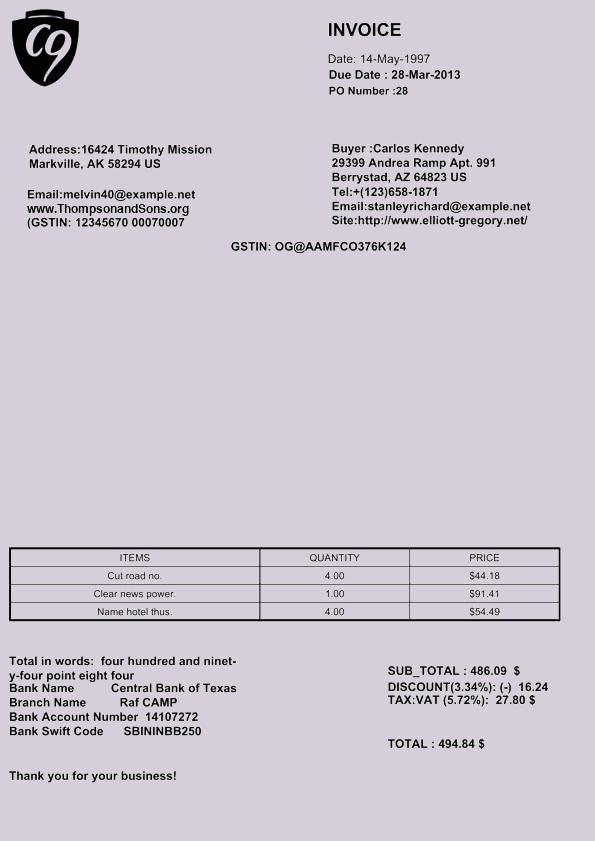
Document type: Invoice